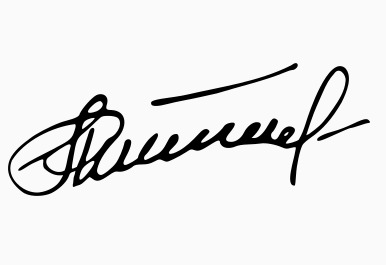
Signature of: viktor tikhonov